Question: Which state is mentioned in the document?
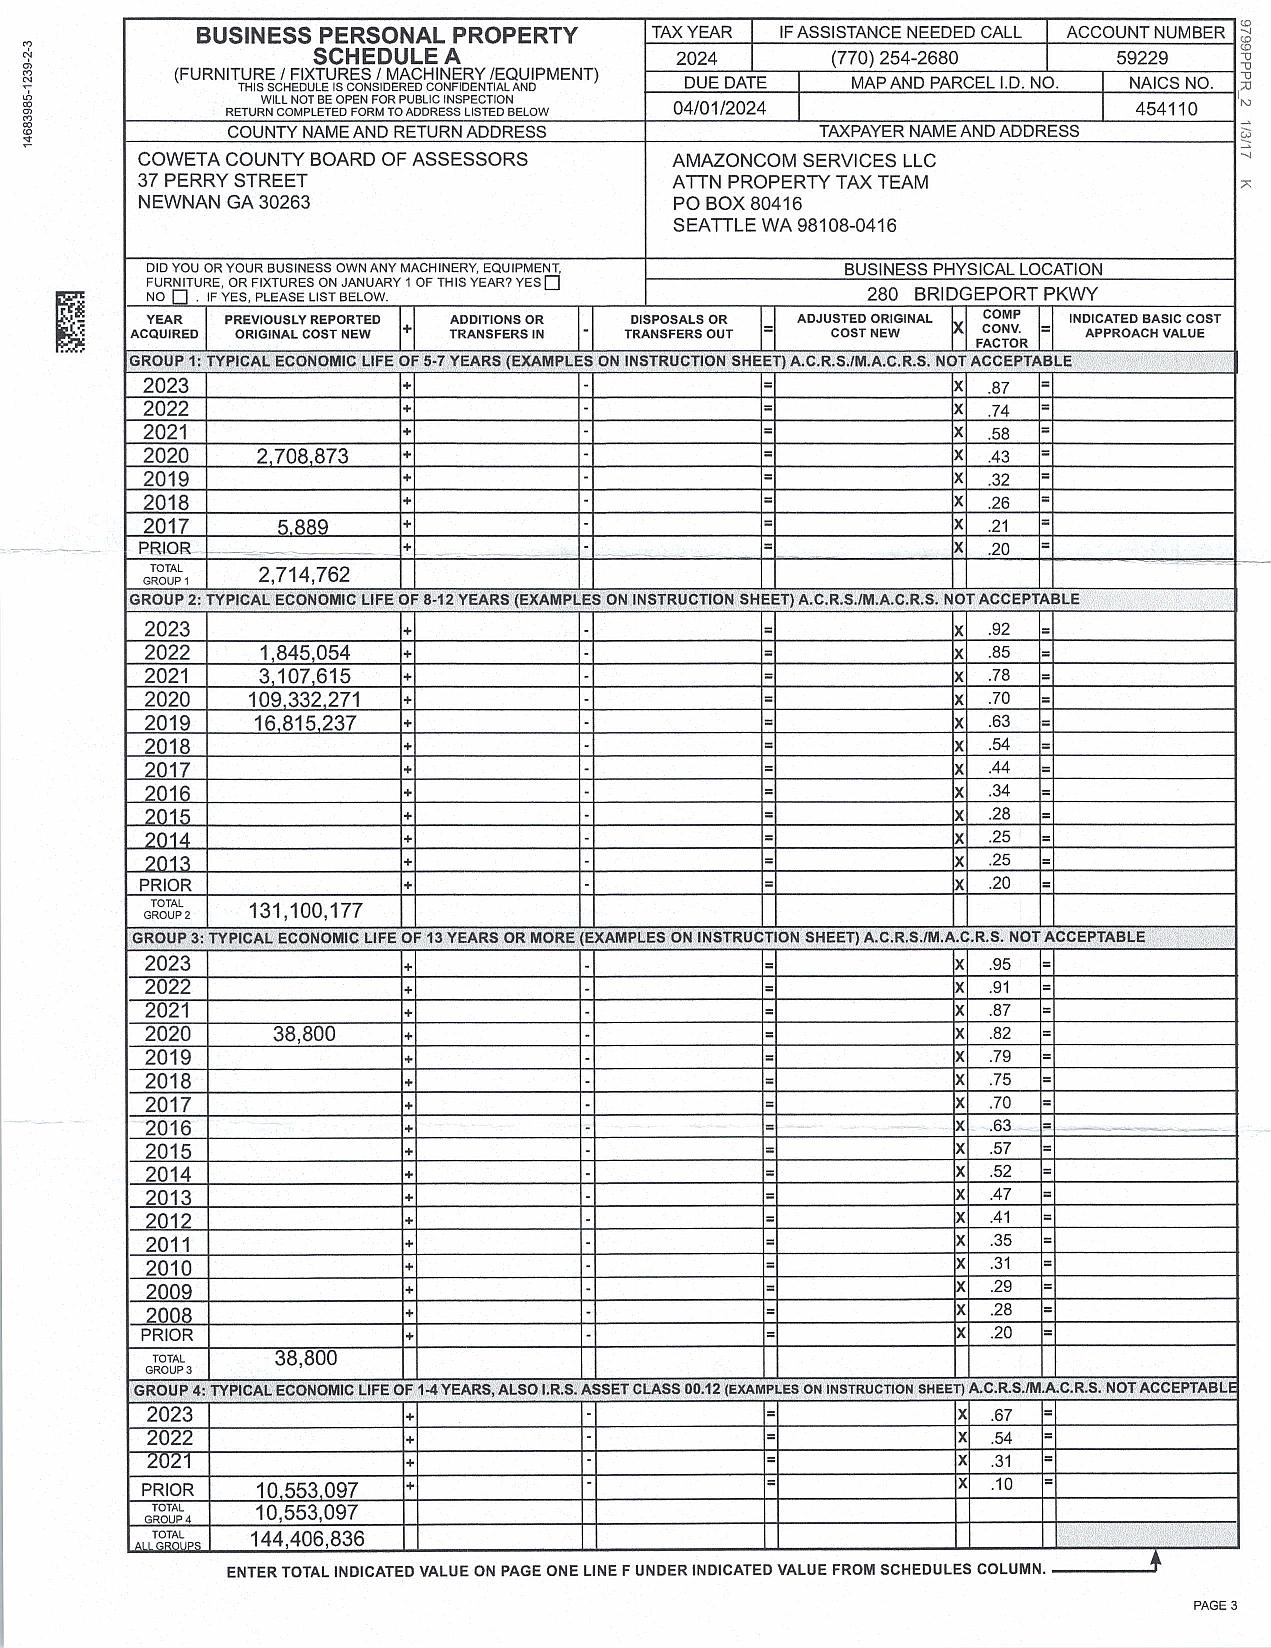
Answer: "GA"